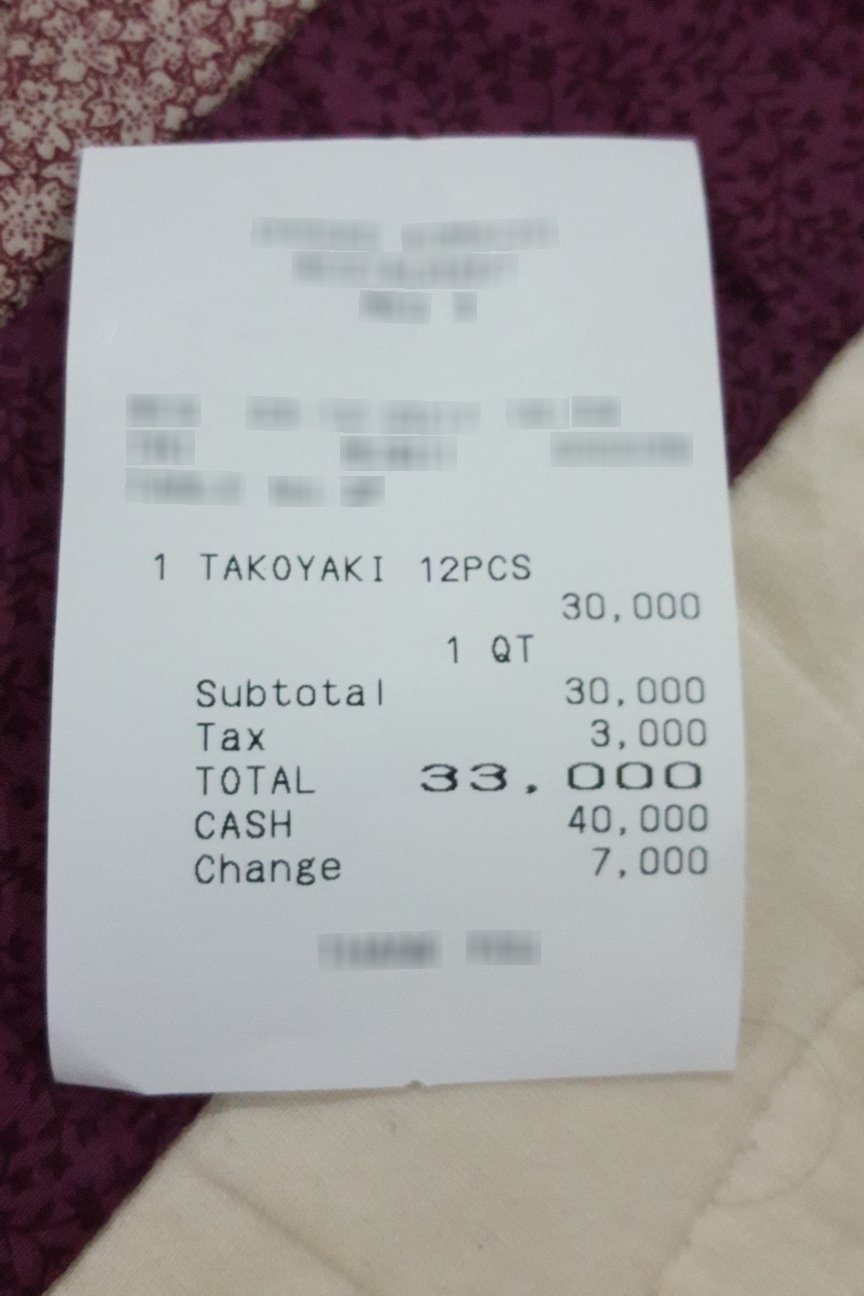
Number of items: 3
Subtotal: 30,000
Tax: 3,000
Total: 33,000
OCR text regions:
text: TOTAL
text: 33,000
text: CASH
text: 40,000
text: Change
text: 7,000
text: 1
text: QT
text: Subtotal
text: 30,000
text: Tax
text: 3,000
text: 1
text: TAKOYAKI
text: 12PCS
text: 30,000